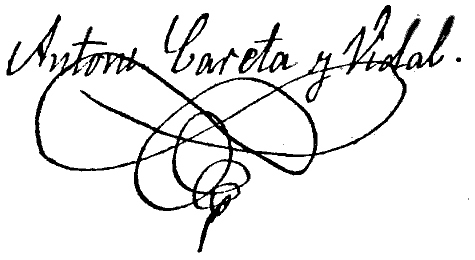
Signature of: antoni careta i vidal